Question: How is the history relevant to the case?
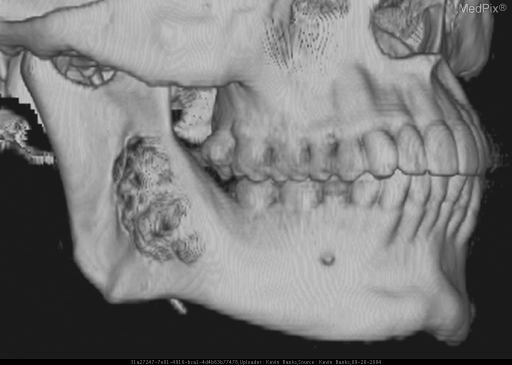
Answer: The patient's history of A 22 yo military basic trainee had routine screening dental evaluation - no symptoms reported. is key in understanding the case.